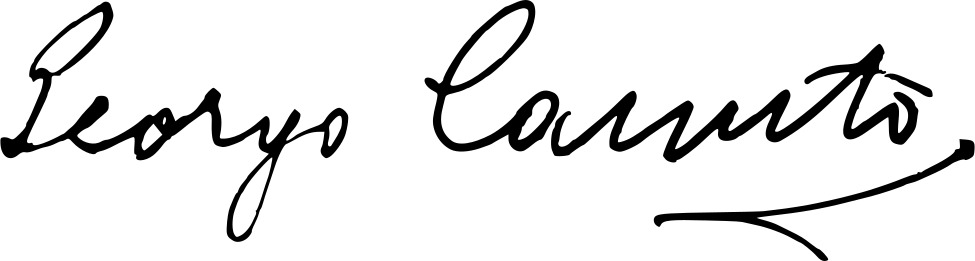
Signature of: giorgio canuto